Question: What might the diagnosis be?
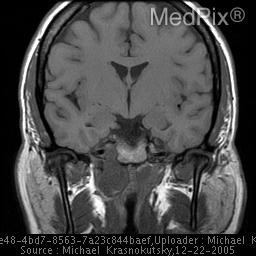
Answer: The possible diagnosis includes Chondrosarcoma
Chordoma (same MRI signal pattern but usually midline)
Metastatic disease
Plasmacytoma (usually low T2 on MRI)
Lymphoma (usually lower signal on T2 and bright DWI)
Adenoid Cystic Carcinoma (ACC) from nasopharynx.